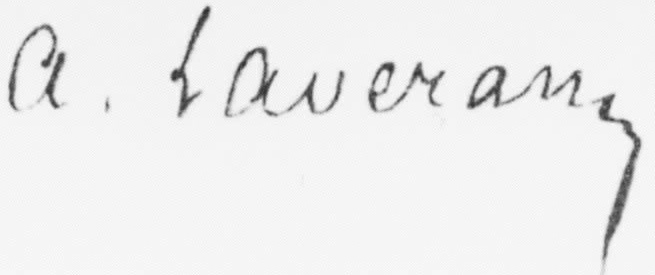
Signature of: charles louis alphonse laveran